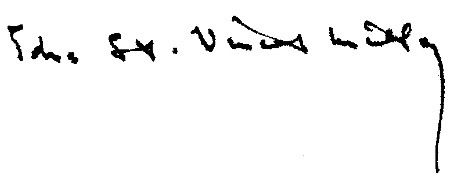
Signature of: edna st vincent millay